Question: What is the address or location of the property listed in the document?
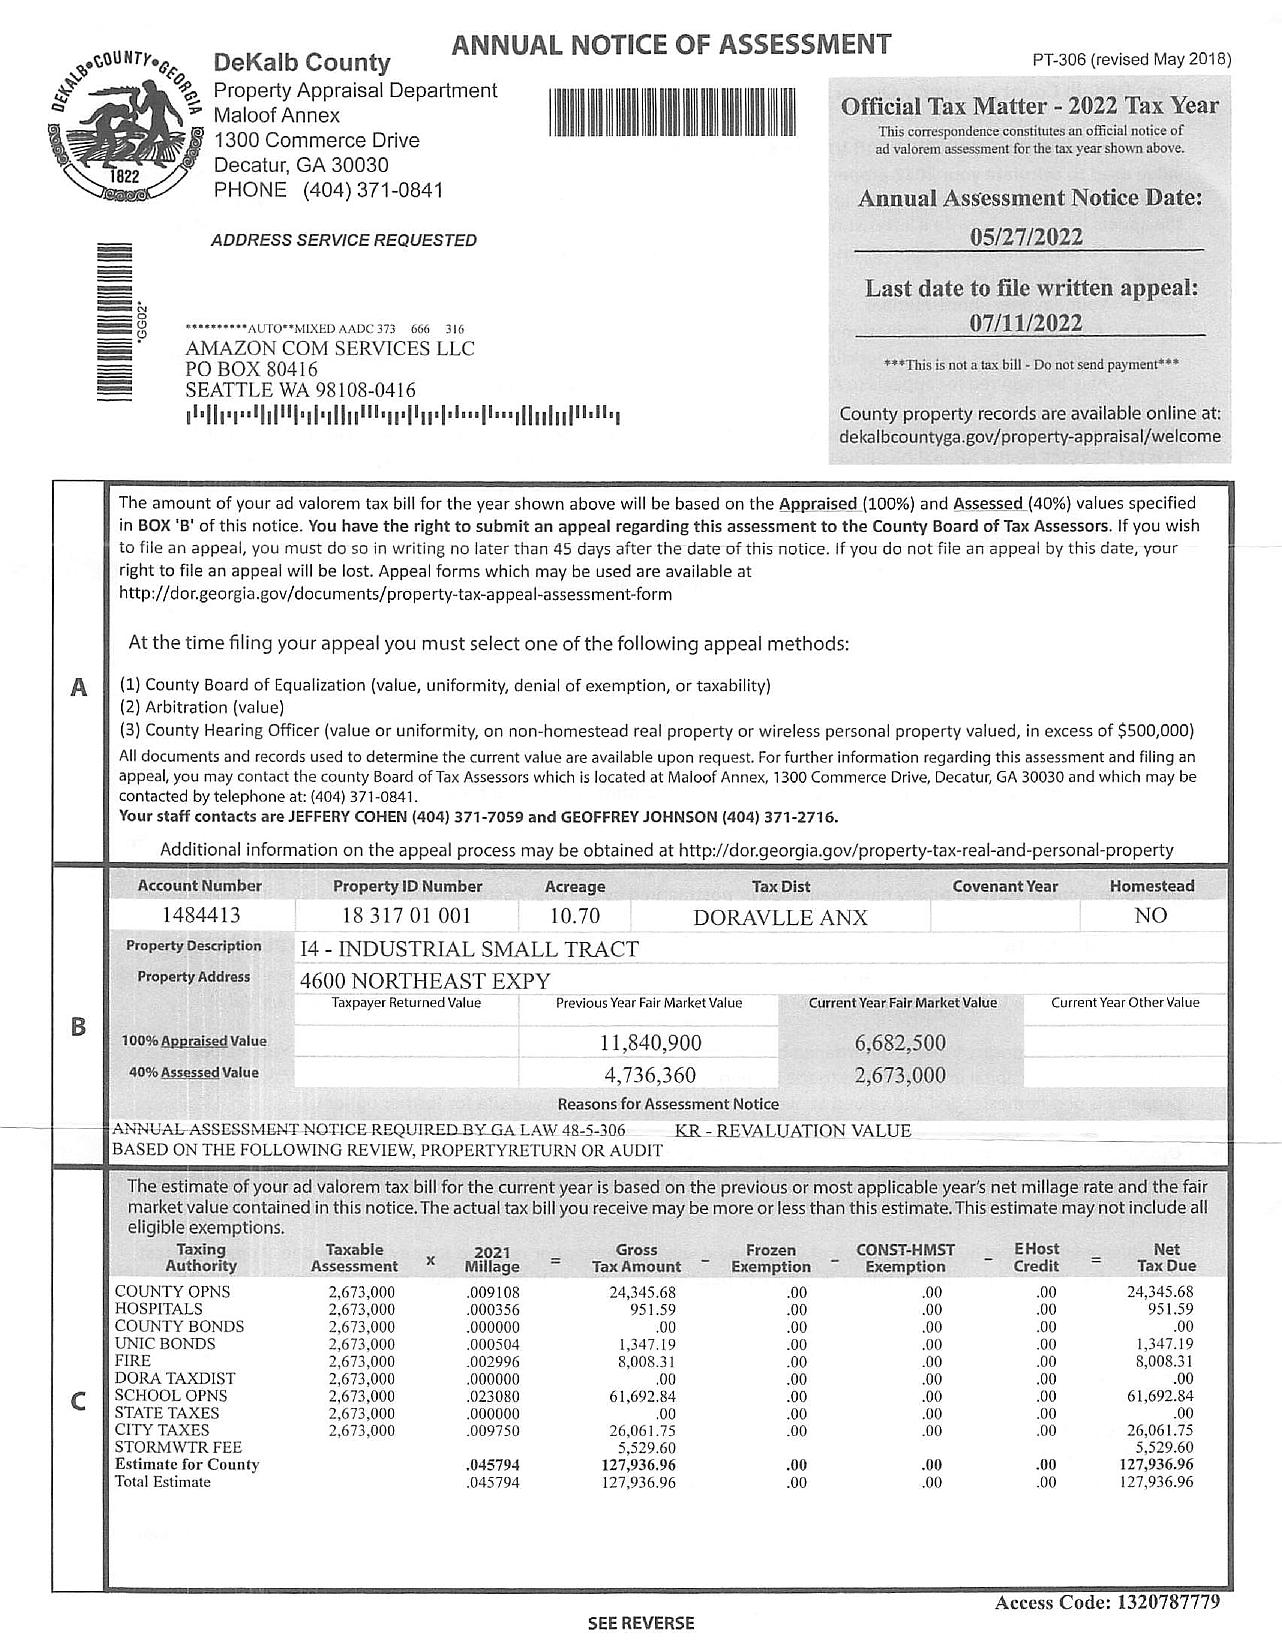
Answer: "4600 NORTHEAST EXPY"